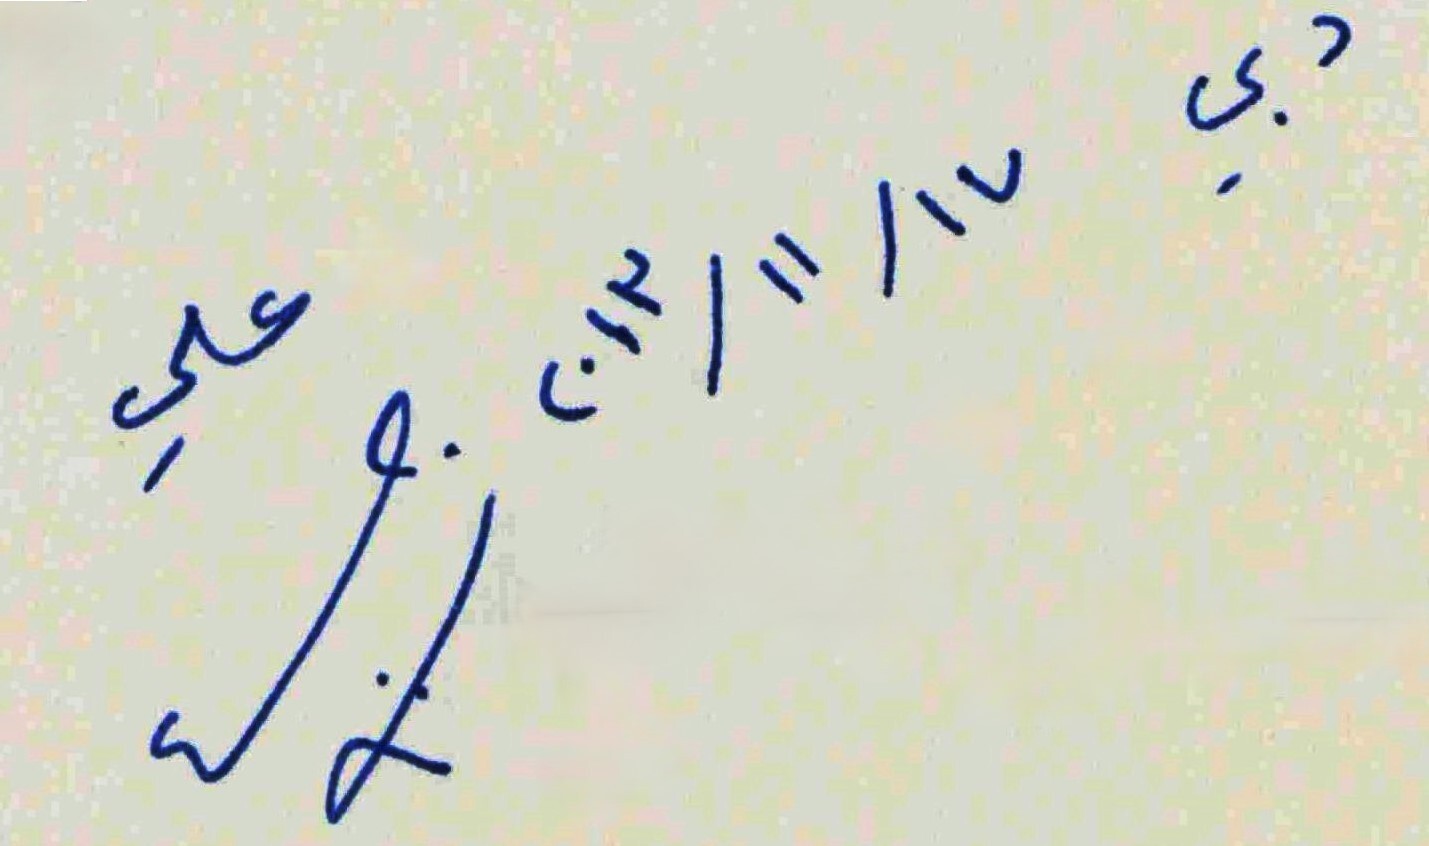
Signature of: ʻalī abū zayd